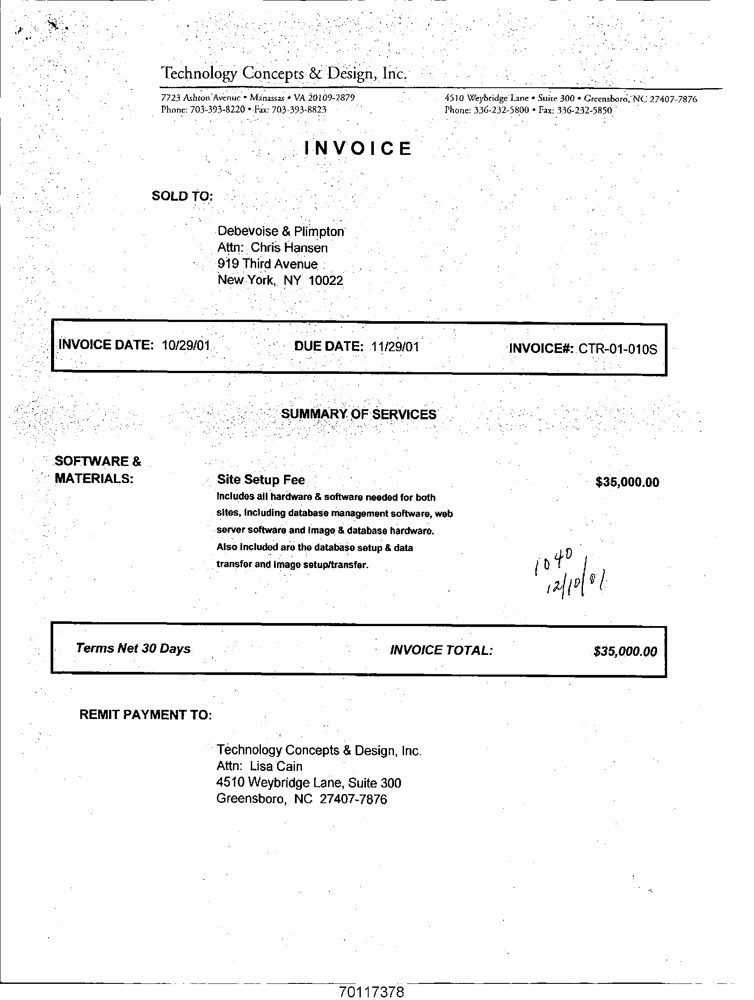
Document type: Invoice